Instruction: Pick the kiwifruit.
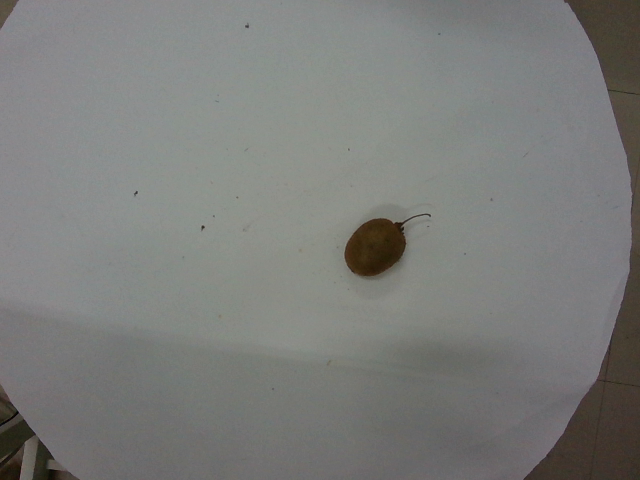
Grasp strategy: vertical